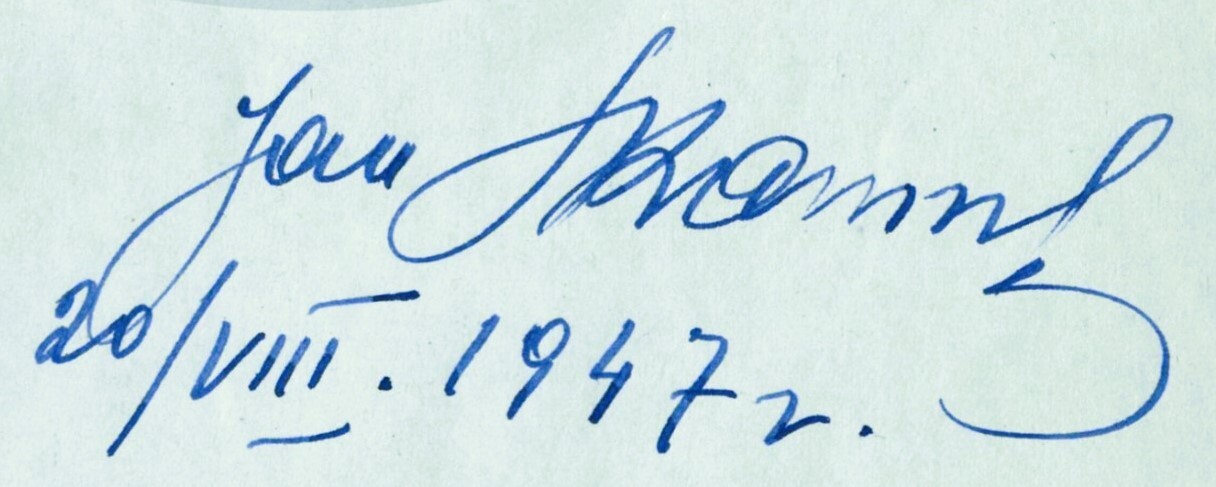
Signature of: q106811474